Patient: Female, age 0
A 16-months-old female patient admitted to our hospital with a 3-days history of fever, fatigue and poor appetite. On examination, she was cachectic and lethargic. Height was 63.5 cm (less than the third percentile), weight was 6.150 g (less than the third percentile), and head circumference was 45 cm (3-10 percentile). A systemic examination revealed bilateral coarse crackles throughout both lung fields and hepatosplenomegaly. Laboratory tests are summarized in Table 1. The total calcium and the ionized calcium levels were elevated (18.3 mg/dL, N: 9-11; 4.57 mmol/L, N:1.12-1.32, respectively). The phosphate level was 4.4 mg/dL (N: 3.4-6) within the normal range. There was neither a reported history of excessive calcium or vitamin D intake nor consumption of thiazides. Alkaline phosphatase was 131 U/L (N: 5-281), 25-hydroxy vitamin D was 133 ng/mL (N: 30-70), and parathyroid hormone level was decreased 1.2 pg/mL (N: 15-65). The 1,25-dihydroxy-vitamin D3 level was also high at 345 pg/mL (N: 21-156). Random urinary calcium/creatinine ratio was high at 1.25 (N:<0.5) and there was nephrocalcinosis in renal ultrasonography. Intravenous hydration with normal saline and furosemide therapy was started on admission, but the serum calcium level remained elevated above the upper normal limit. Consequently, she received an infusion of 0.5 mg/kg pamidronate-disodium for two doses with no side effects observed, and her serum calcium gradually decreased to 11.3 mg/dL. A chest radiograph demonstrated opacities and interstitial infiltrates; hence, computed tomography of the lungs was performed. This revealed widespread pulmonary opacities and consolidation, multiple calcified lymph nodes and parenchymal mass with cavitary lesions (Fig. 1). The patient was again questioned for contact with anyone with tuberculosis. It was learned that anti-tuberculosis therapy was initiated to the mother at the gestation, but she did not complete the treatment. In addition, the patient was not immunised for bacilli Calmette-Guerin. In view of the severe symptomatology and radiological findings, a diagnosis of a hypercalcemic crisis secondary to tuberculosis was defined. The patient was empirically started on treatment for tuberculosis with rifampin, isoniazid (INH), pyrazinamide and ethambutol during the hospital admission. Three weeks after admission, we detected Mycobacterium tuberculosis complex DNA by the polymerase chain reaction in the serum specimen. Within two weeks of the initiation of therapy, the serum calcium level dramatically decreased to 9.1 mg/dL, and the patient showed a markedly improved sense of well-being. Her anti-tuberculosis therapy is continuing without any complaint and a follow-up computed tomography scan showed resolution of her previous lesions in the lung and the hypercalcemia had not recurred again.
Keywords: bisphosphonates, hypercalcemia, miliary tuberculosis, pamidronate-disodium
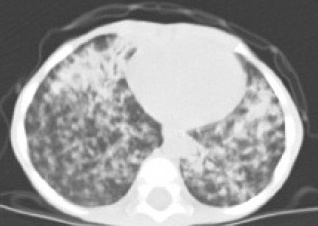
Image caption: Chest radiography and thoracic computed tomography of the patient with pulmonary tuberculosis. (B) Computed tomography of the lung revealed widespread opacities and confluent consolidation with multiple calcified lymph nodes and parenchymal mass with cavitary lesions bilaterally, with more extensive changes on the left.